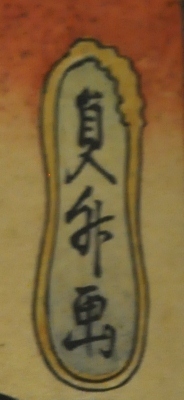
Signature of: utagawa kunimasu